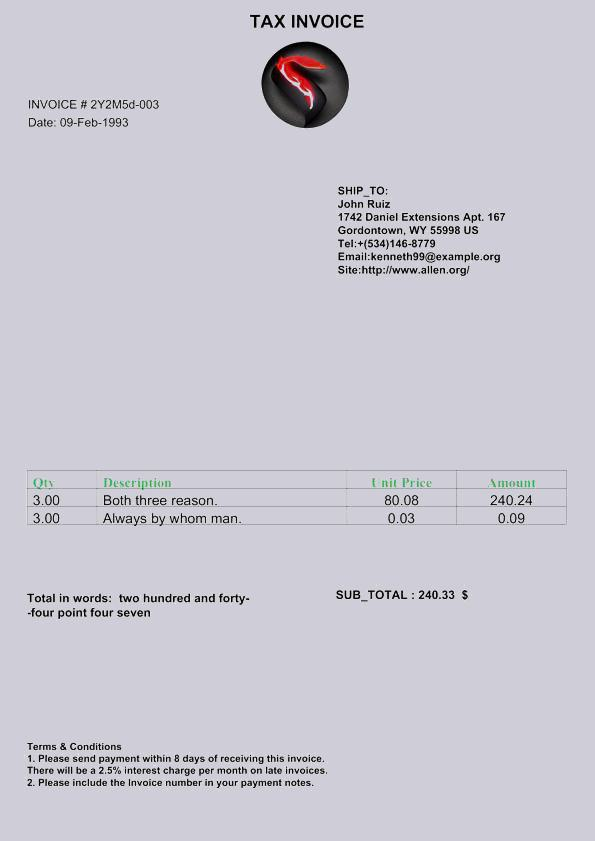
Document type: Invoice